Question: What might the diagnosis be?
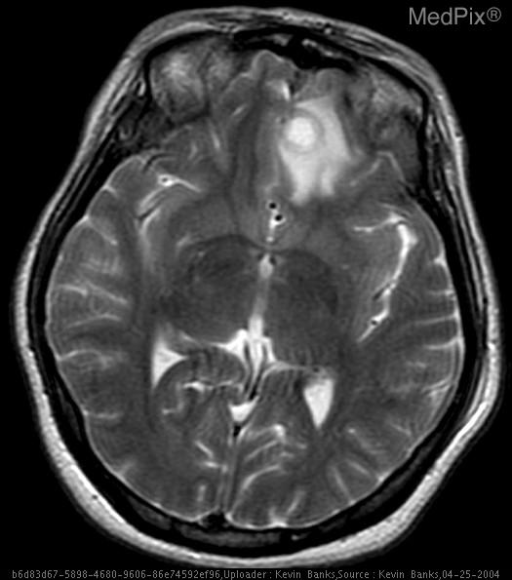
Answer: The possible diagnosis includes Septic Emboli
Metastatic Disease
Infection
Multifocal GBM.